Question: What is the suspected problem?
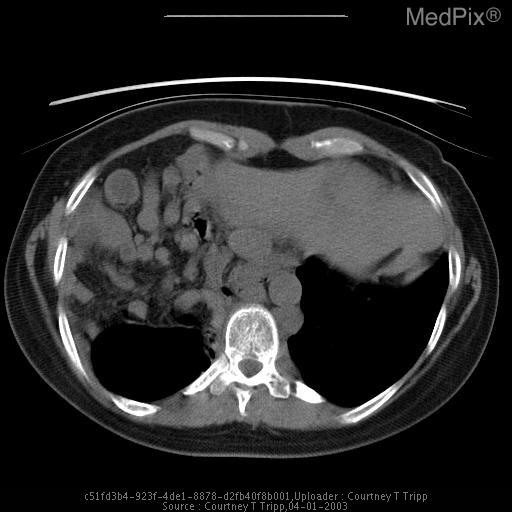
Answer: The findings suggest Radiologic findings:
Bochdalek's hernia is seen as a posterolateral diaphragmatic interruption with the finding of fat herniating through the interruption above the diaphragm.  Other intraperitoneal and/or retroperitoneal structures can also be seen herniating through the diaphragmatic interruption.  Axial CT scan (with sagittal and/or coronal reformations occasionally) of the abdomen is commonly accepted as the best diagnostic test to evaluate for diaphragmatic hernias.  Fluoroscopic Upper GI/SBF studies are helpful in defining the extent of intestinal herniation if present, and to evaluate for possible malrotation or strangulation.. Axial CT image showing herniation of bowel on the right into the thoracic cavity.. The patient might have a history of Known congenital right diaphragmatic hernia and occasional episodes of SOB, but normal PF tests. Request for assessment with UGI and SBFT was made to evaluate for evidence of malrotation and to determine the extent of herniated bowel within the thoracic cavity..